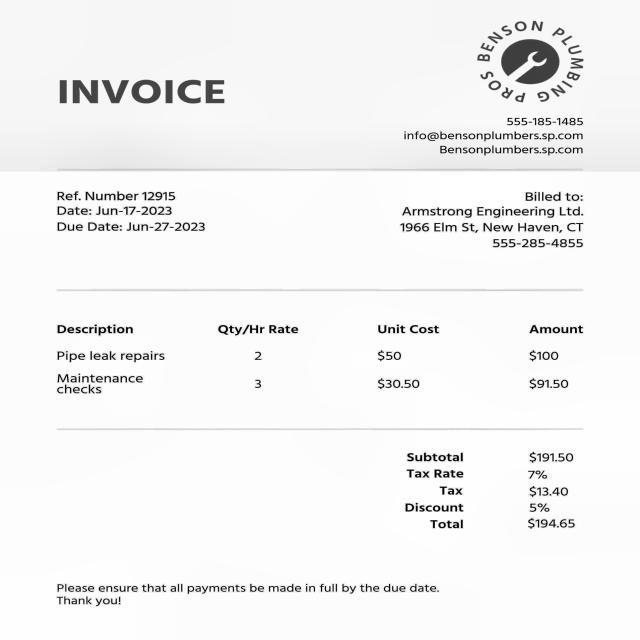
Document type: Invoice